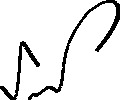
Signature of: nevzat taşdan